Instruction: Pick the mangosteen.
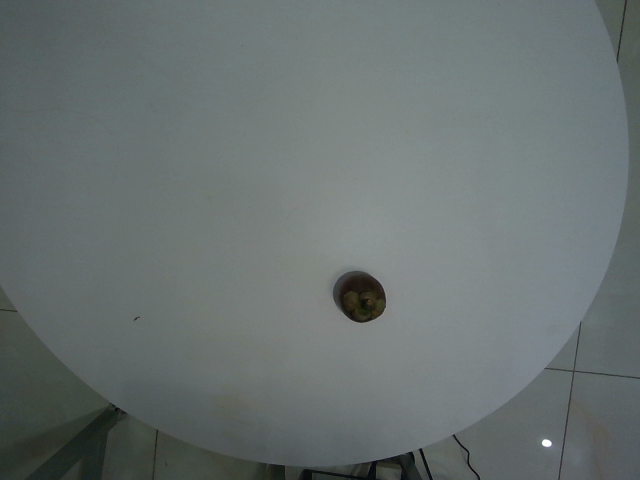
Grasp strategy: vertical